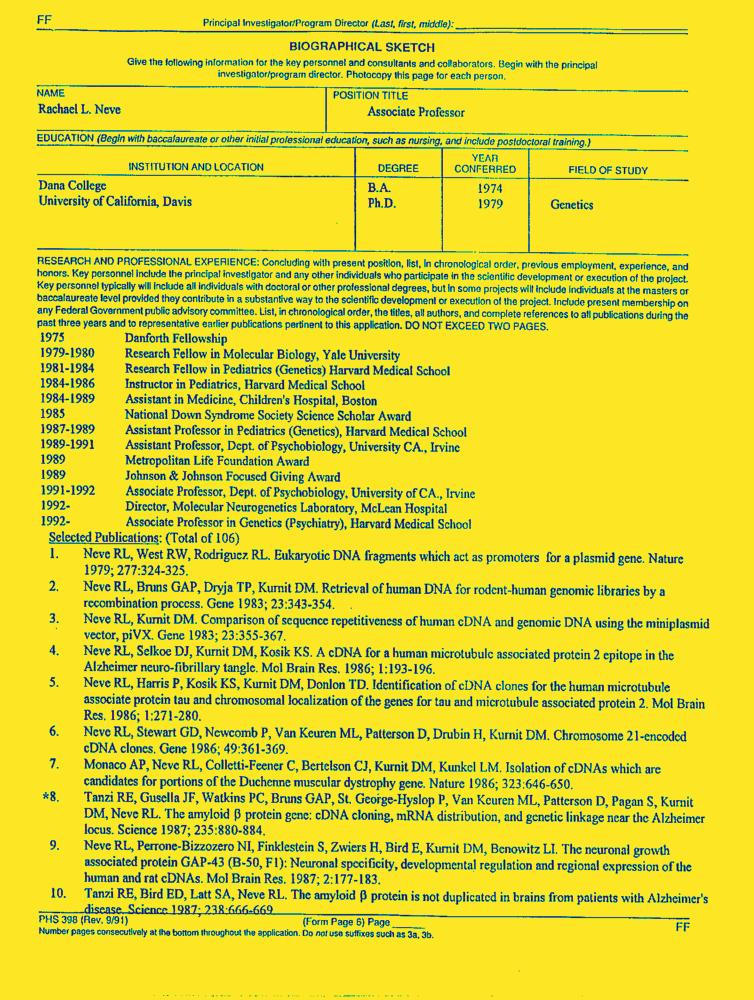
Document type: Resume-Doc